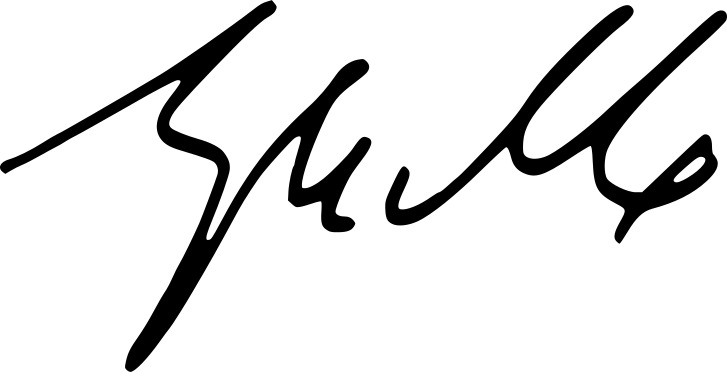
Signature of: terry miller